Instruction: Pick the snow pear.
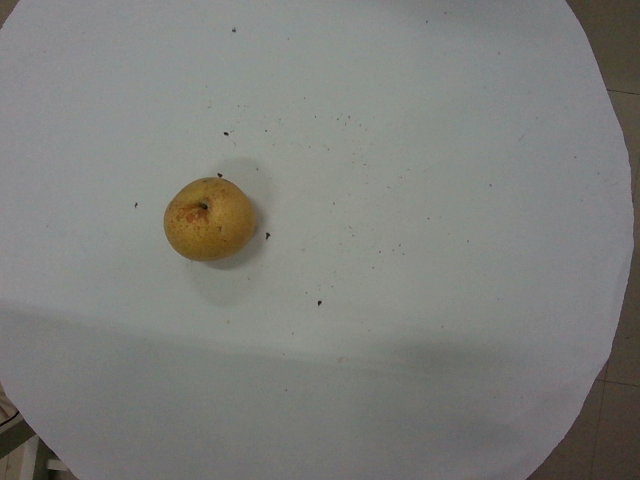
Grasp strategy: vertical